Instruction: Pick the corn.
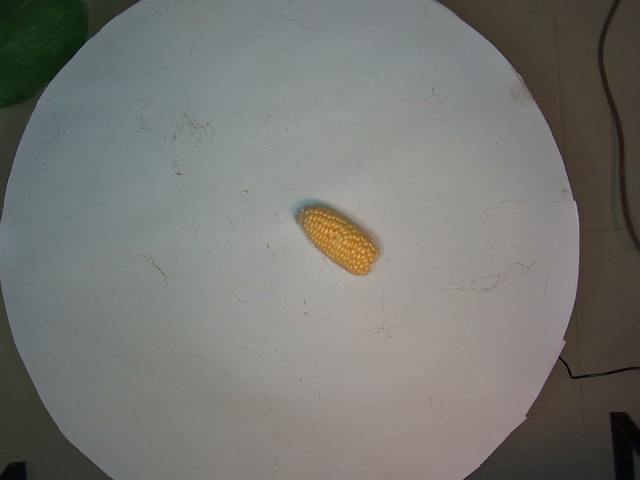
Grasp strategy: vertical